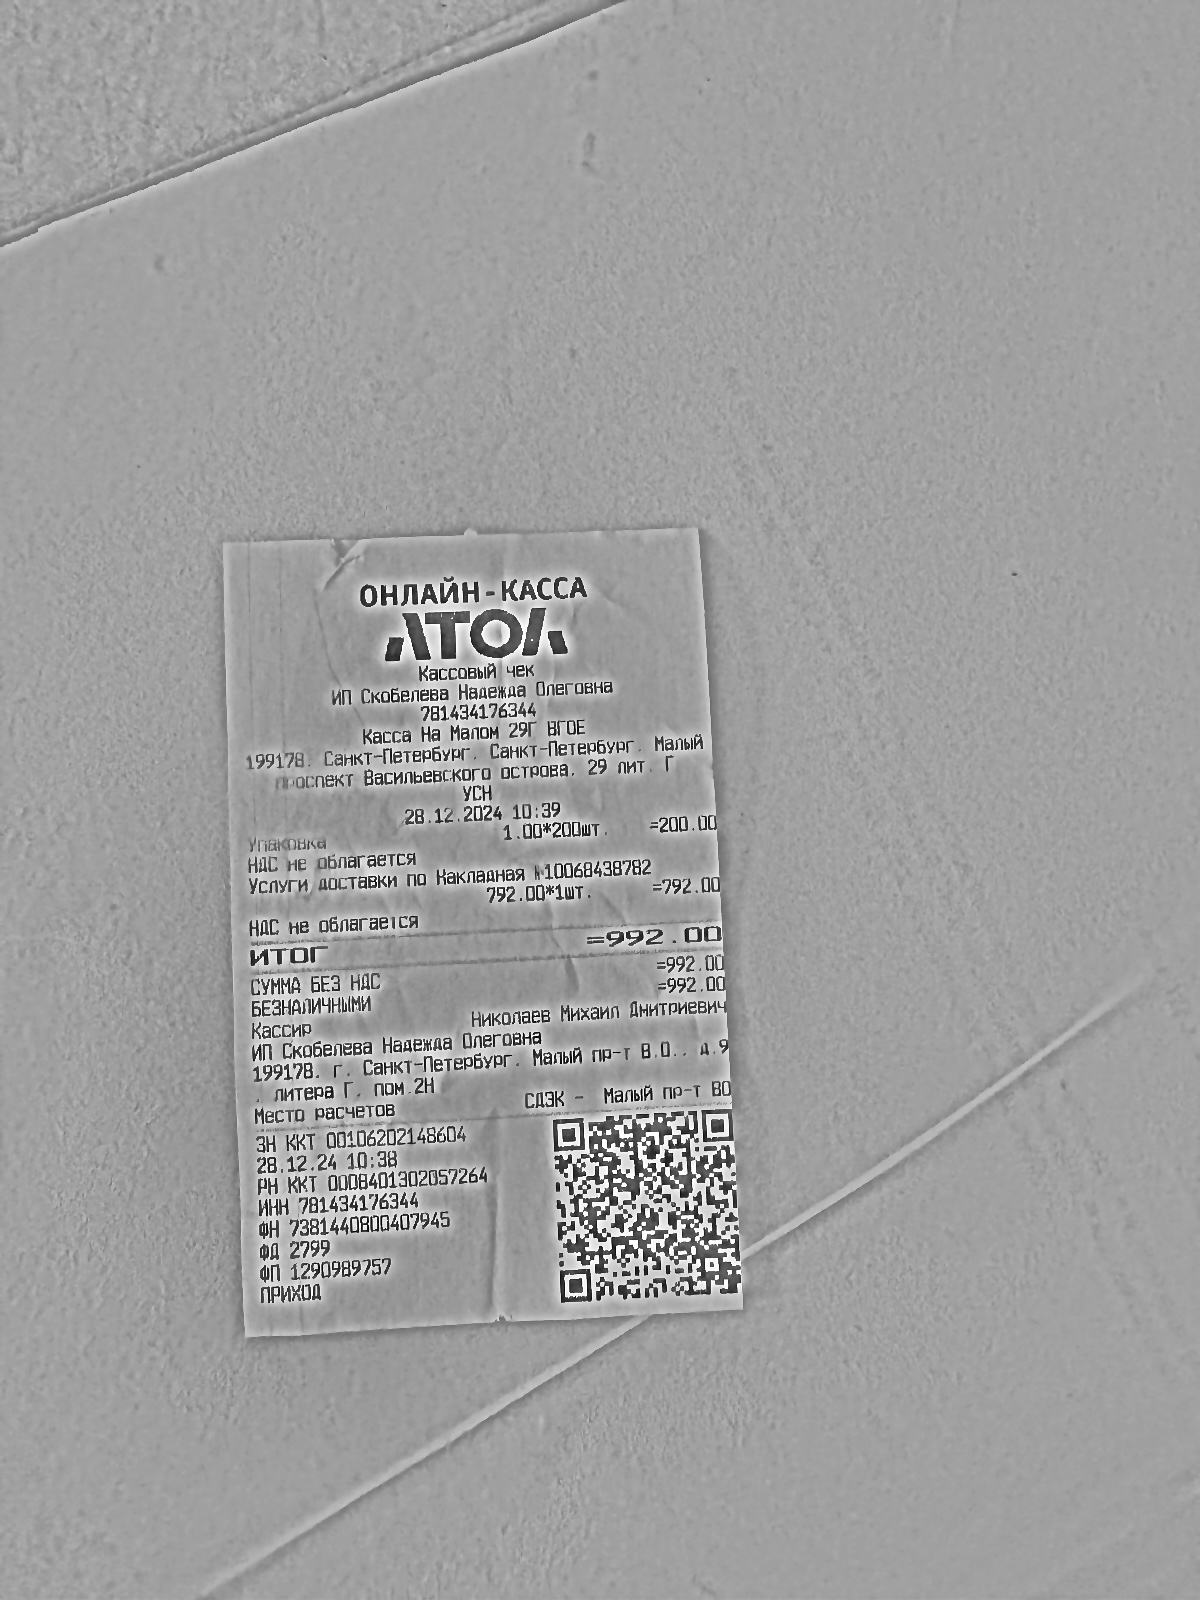
Продавец: ИП Скобелева Надежда Олеговна
ИНН: 78143417634
Дата: 28.12.24
Товары: Упаковка; Услуги доставки по Накладная №10068438782
Количество: 200.000; 1.000
Цена: 1.00; 792.00
Сумма: 200.00; 792.00
Итого: 992.00